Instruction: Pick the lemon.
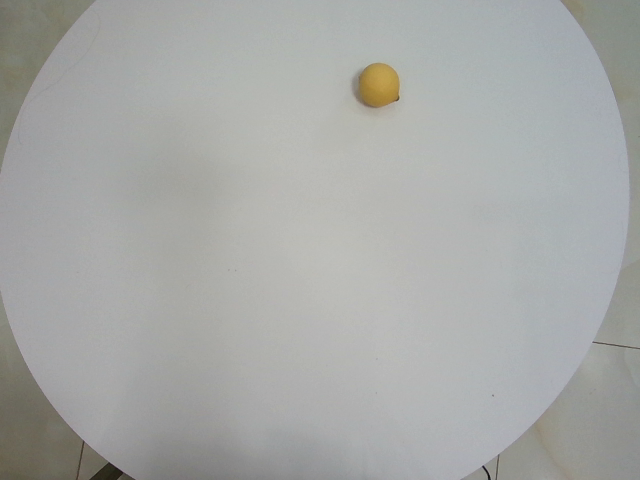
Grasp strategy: vertical